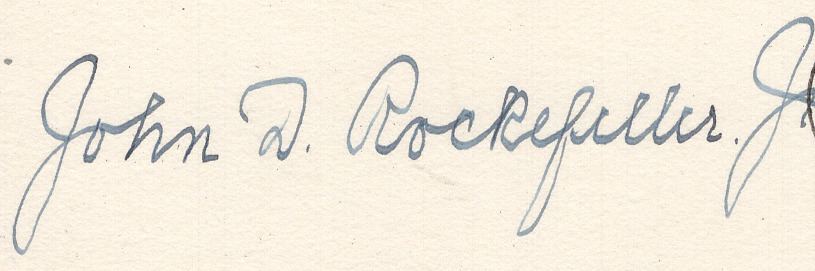
Signature of: john d rockefeller jr